Question: What are the imaging findings?
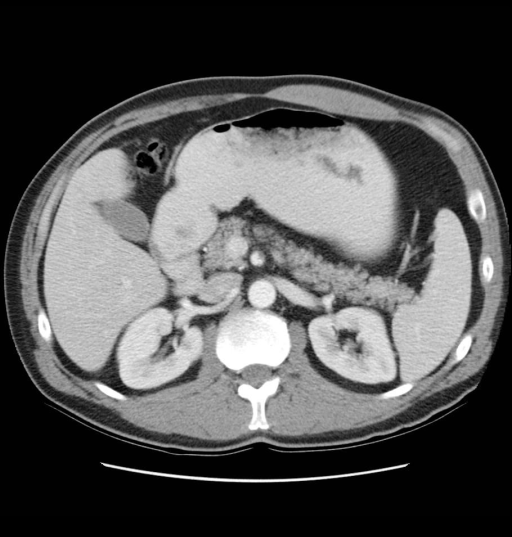
Answer: The imaging shows Abdominal CT (with contrast):1.  Mild stranding focally in the lesser sac, medial to the second portion of the duodenum, anterior to the third portion of the duodenum, posterior to the pancreas and just inferior to the pancreatic head, with mild stranding adjacent to the SMA.2.  Possible mild narrowing of the third portion of the duodenum between the SMA and aorta.Addendum: Small thrombus within the proximal portion of the SMA.  Distal to this region the contrast is not as bright as the proximal SMA, with mild adjacent inflammatory changes adjacent to the SMA consistent with SMA Syndrome. 1.  Mild stranding focally in the lesser sac, medial to the second portion of the duodenum, anterior to the third portion of the duodenum, posterior to the pancreas and just inferior to the pancreatic head, with mild stranding adjacent to the SMA.

2.  Possible mild narrowing of the third portion of the duodenum between the SMA and aorta.

Addendum: Small thrombus within the proximal portion of the SMA.  Distal to this region the contrast is not as bright as the proximal SMA, with mild adjacent inflammatory changes adjacent to the SMA consistent with SMA Syndrome..